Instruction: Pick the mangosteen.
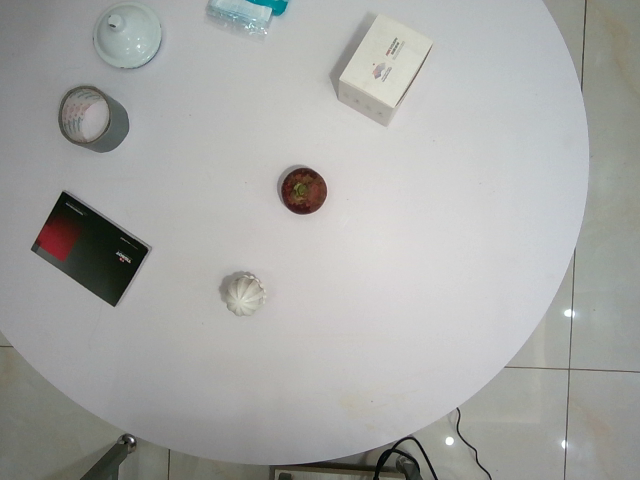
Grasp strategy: vertical